Question: Talk about the condition:
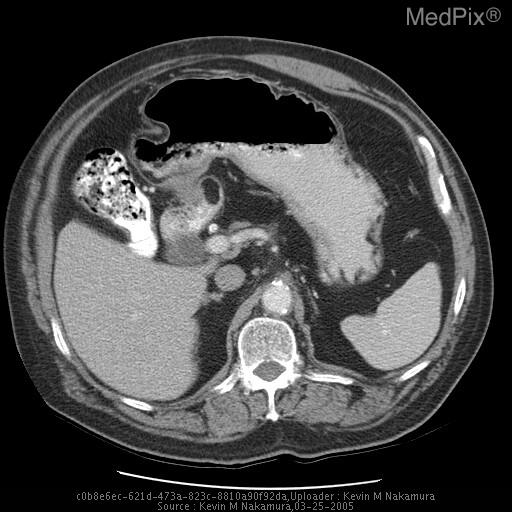
Answer: The disease is discussed as: Solitary, smooth surface tumors that protrude into the bowel lumen include a carcinoid, leiomyoma, lipoma, adenoma, very rarely an inflammatory fibroid polyp or a neurogenic tumor.  Of these only the lipoma would be soft enough to be flattened by abdominal compression.  The absence of an associated exoenteric mass would be against the diagnosis of carcinoid, a more frequently found small bowel tumor.  Lack of ulceration together with the softness of the tumor would be against a leiomyoma, a slightly more frequent small bowel tumor than a lipoma.  The benign character of this tumor is supported by the long history and its smoothly round surface appearance.

The benign character of the tumor would have been rendered definite if lack of significant growth could have been shown by a further examination one or two years later.  This could be demonstrated in another case included here to underline this point.  Film .3 is a small bowel meal study done at another hospital in a patient who complained of intermittent pain.  Arrows outline an oval shaped, smooth intraluminal tumor.  The patient's symptoms continued and a small bowel enema was done two years later.  Film .4 demonstrates the same elongated intraluminal lesion which had not appreciably increased in size during the two years; a lipoma was removed at surgery.

All benign small bowel tumors are rare, leiomyoma and lipoma being the least infrequent.  Though lipomas arise in submucosal fat, their slow growth is deflected by the muscularis and directed into the bowel lumen to make them present like a mucosal polyp.  They will occasionally ulcerate and bleed.  More frequently, they will transiently intussuscept to give rise to crampy abdominal pain, the symptoms of the first patient in this case.  The diagnosis of lipoma can be supported by CT when it would show an attenuation number compatible with fat.

FURTHER CASE EXAMPLE:  A 50-year-old man complained of crampy abdominal pain of sudden onset; stools were heme positive; a small bowel enema (Film .5) outlined an almost 2-cm rounded, intraluminal filling defect with slight surface irregularity (arrow) seen at the top of the film; in the course of the barium study (Film .6) the lesion was seen to intussuscept and advance about 4 cm (arrows indicate the narrow passage through the intussusception).  The differential diagnosis included lipoma, lymphoma (very rare as a single polypoid lesion), carcinoid (they virtually never intussuscept) and inflammatory fibroid polyp (very rare).  The patient later came to laparotomy and a very rare adenoma was resected.